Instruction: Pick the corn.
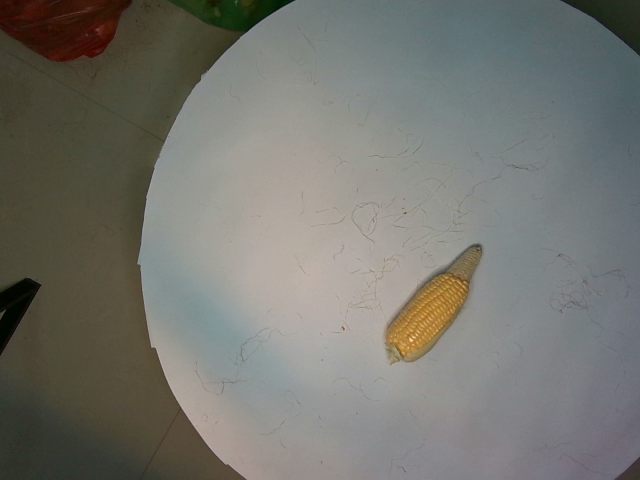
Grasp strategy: vertical